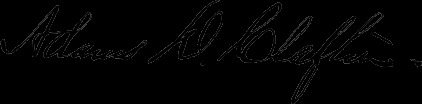
Signature of: adams d claflin